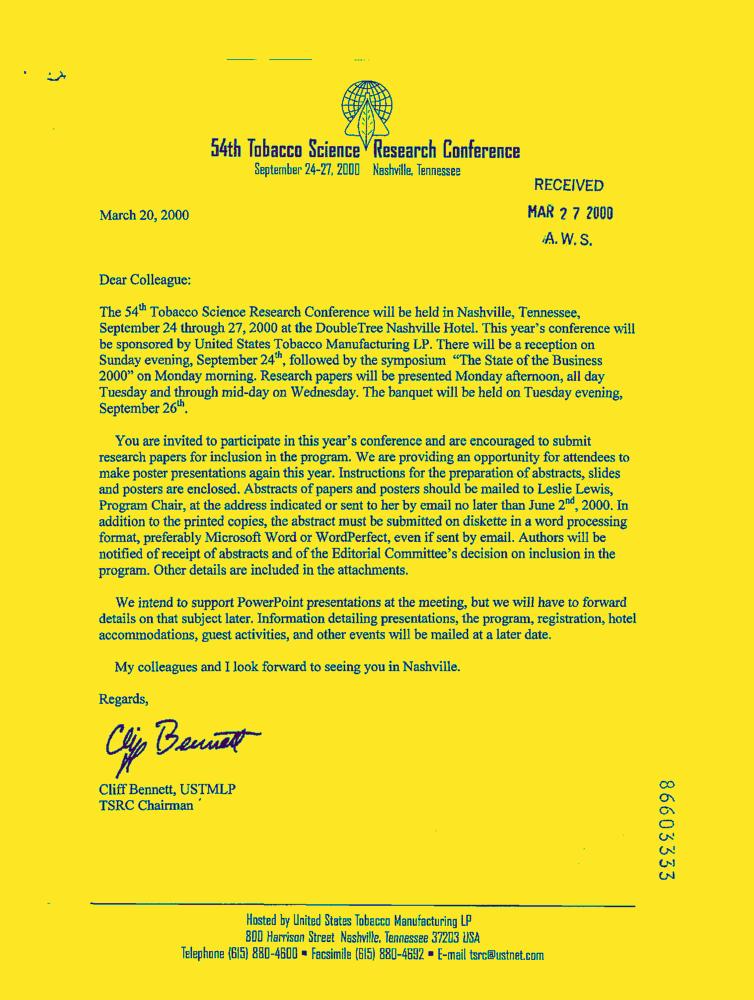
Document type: Letter-Doc